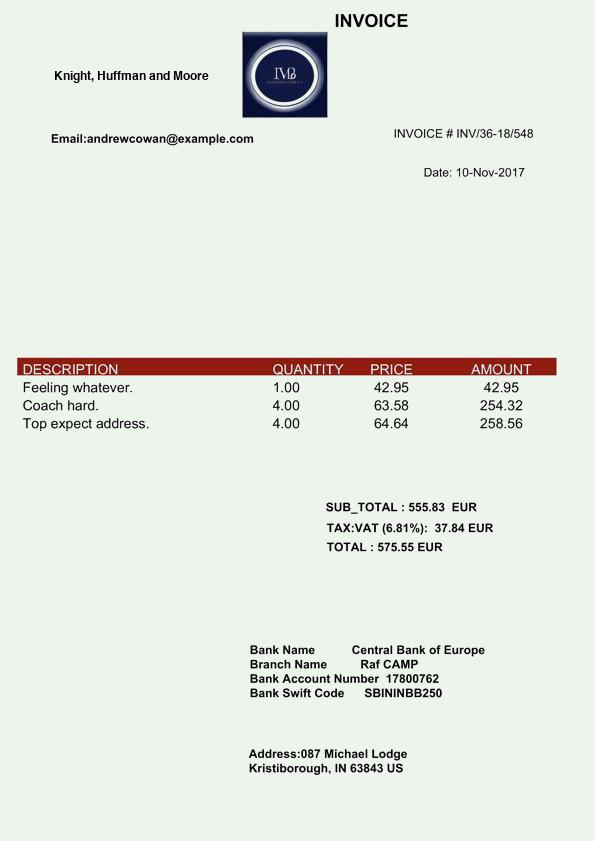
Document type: Invoice